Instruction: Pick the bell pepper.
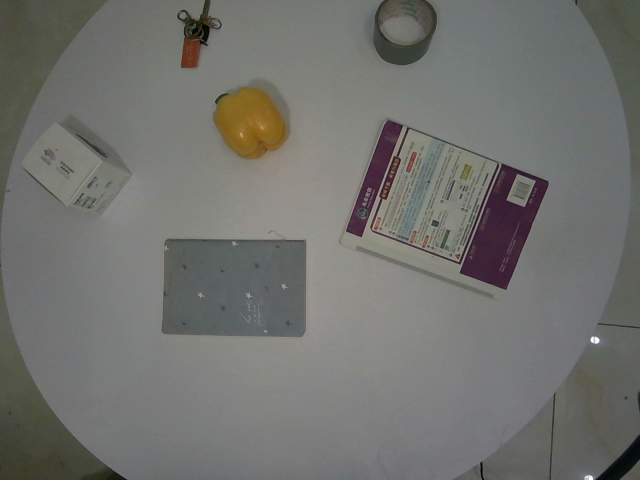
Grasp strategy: vertical